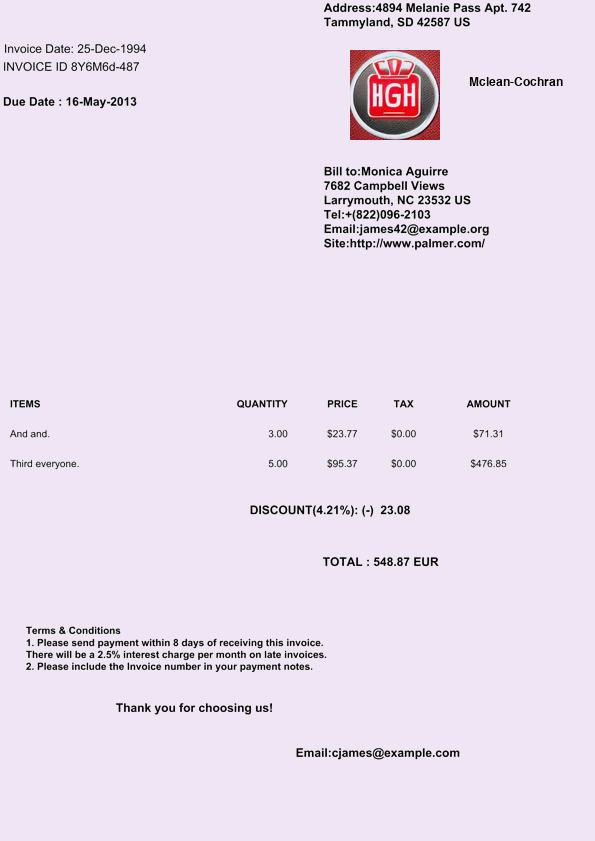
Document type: Invoice